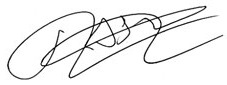
Signature of: ricardo israel